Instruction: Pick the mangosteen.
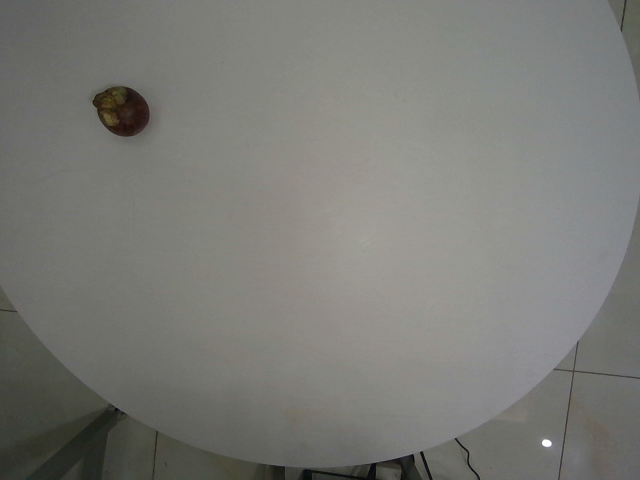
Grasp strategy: vertical